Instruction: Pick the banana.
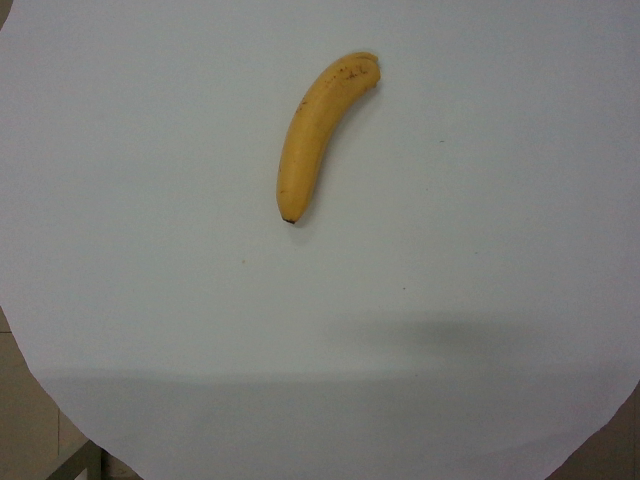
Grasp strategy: vertical